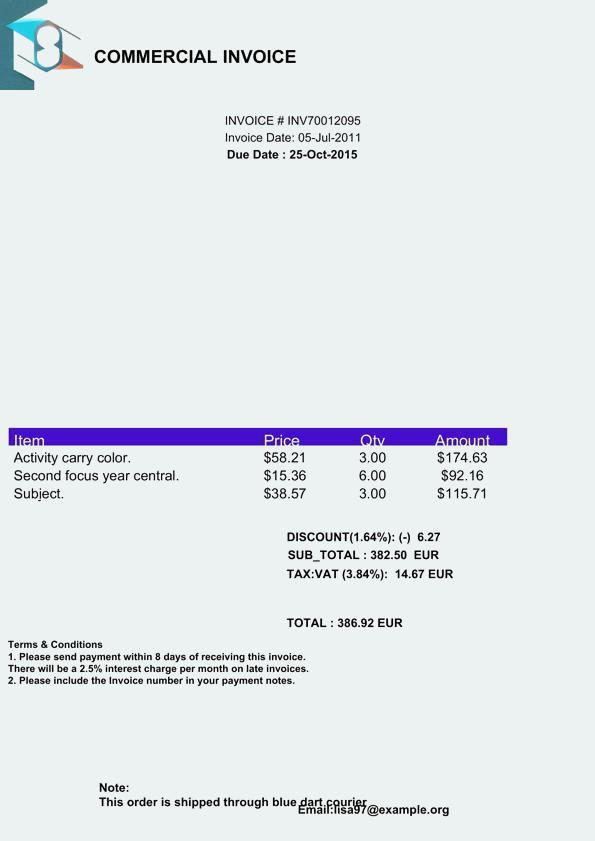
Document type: Invoice